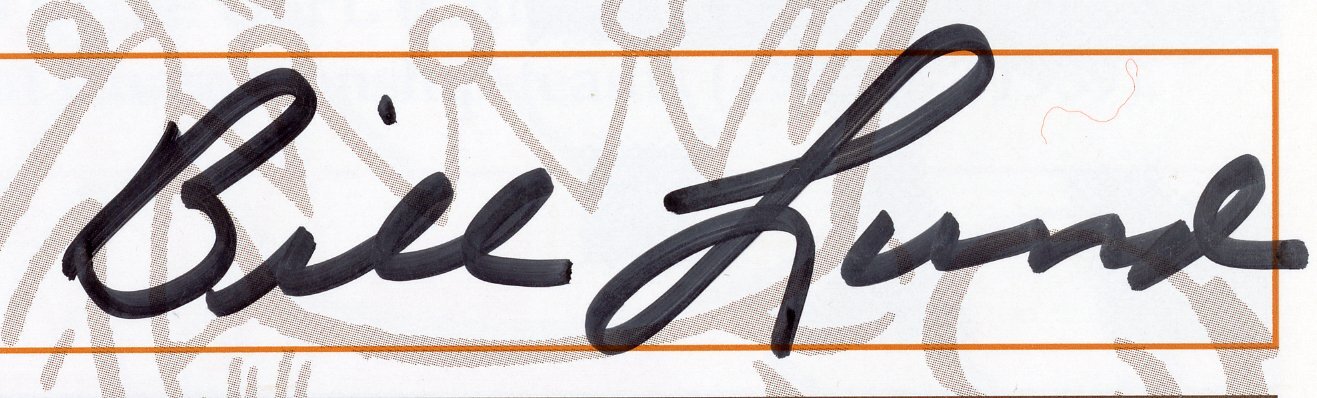
Signature of: bill lund